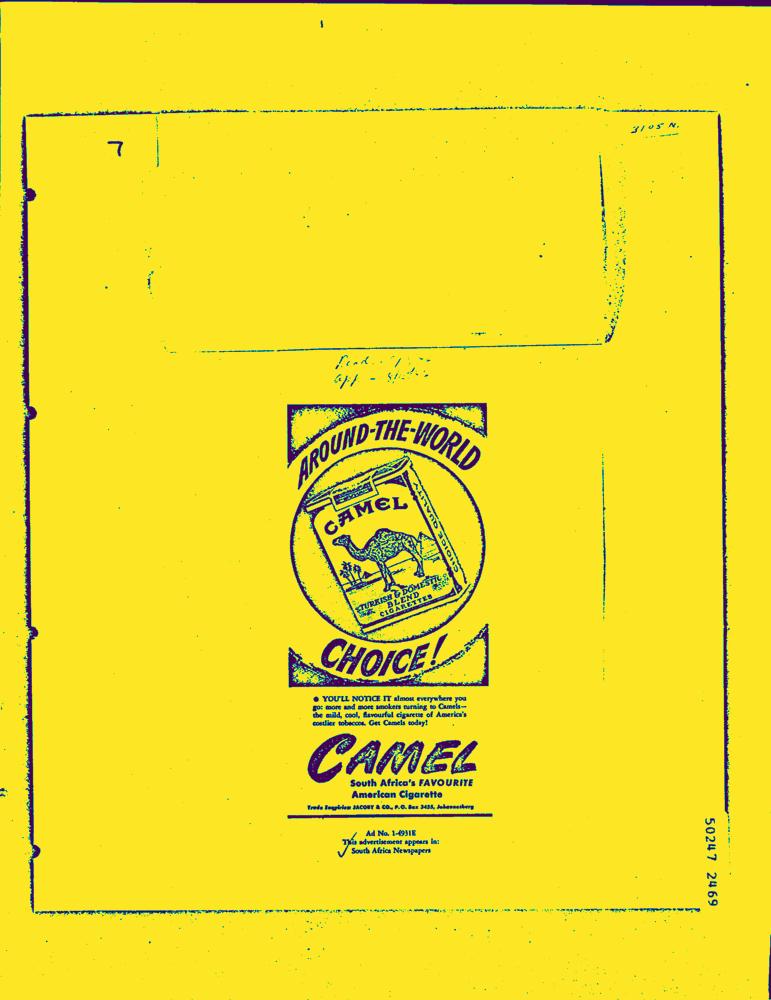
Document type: AD